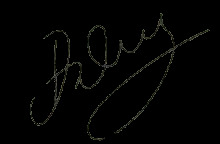
Signature of: david dacko